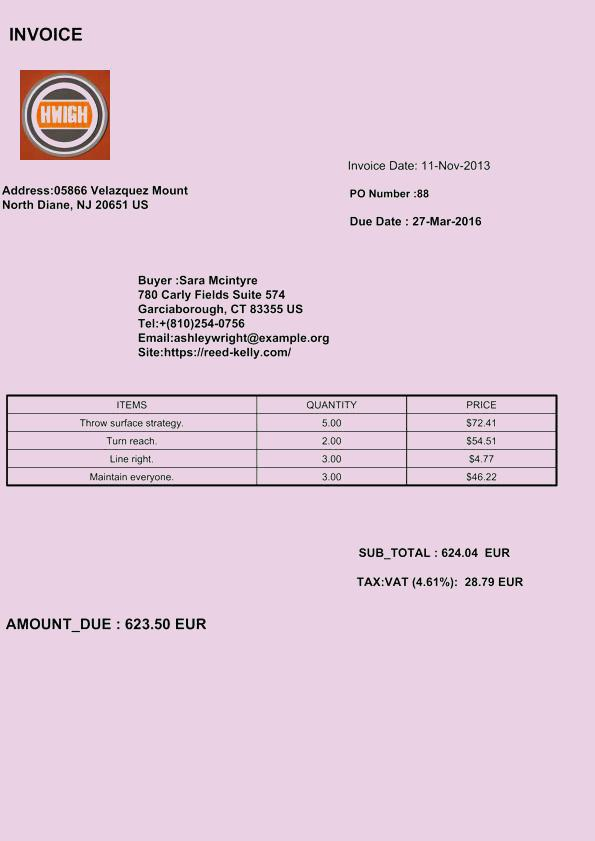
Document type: Invoice